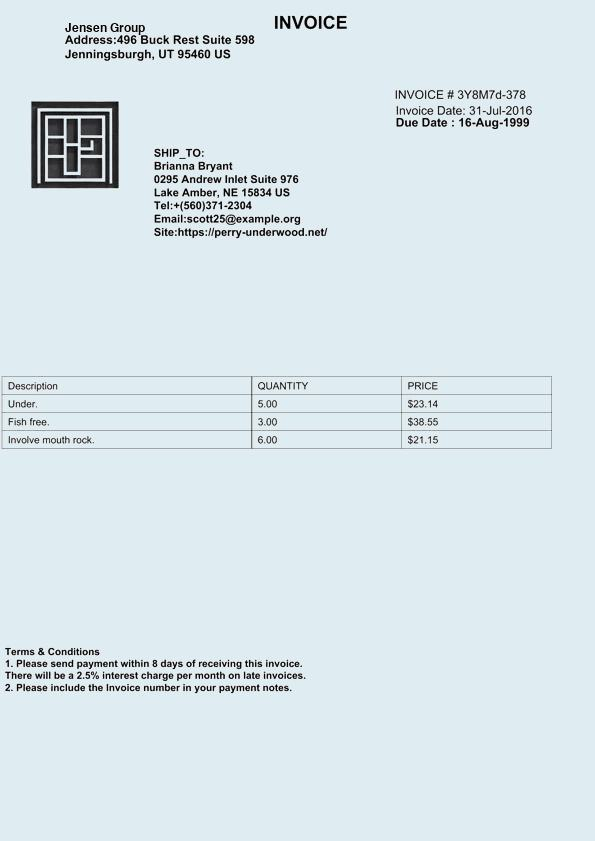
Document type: Invoice